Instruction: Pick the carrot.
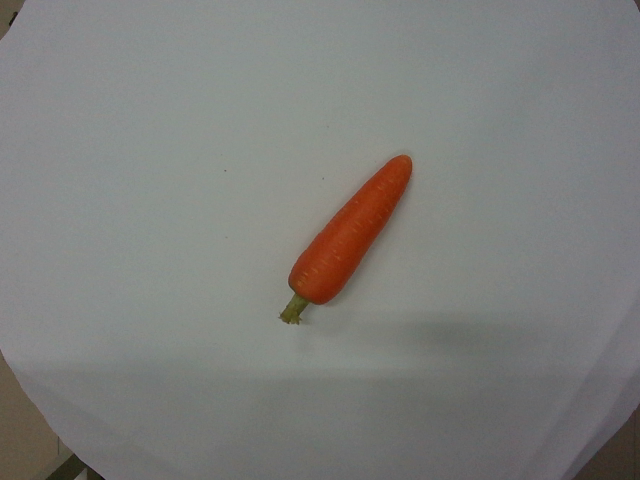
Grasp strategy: vertical